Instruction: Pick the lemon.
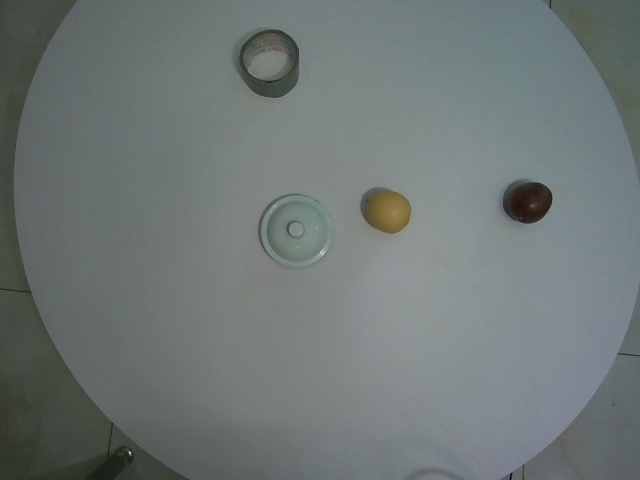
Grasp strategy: vertical